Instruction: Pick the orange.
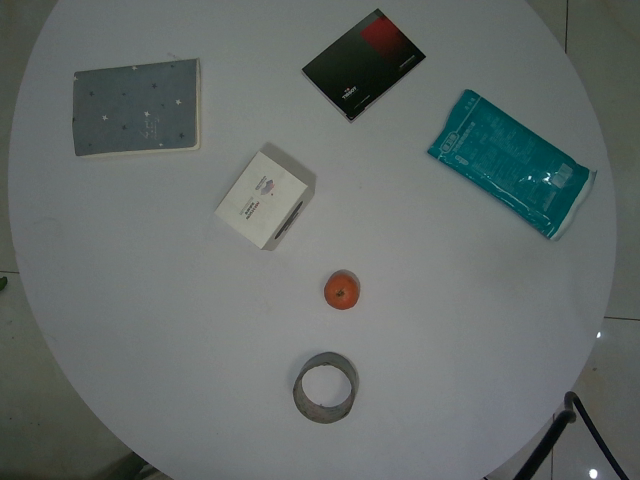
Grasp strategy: vertical